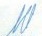
Signature of: alejandro vanoli